Question: What could the diagnosis suggest?
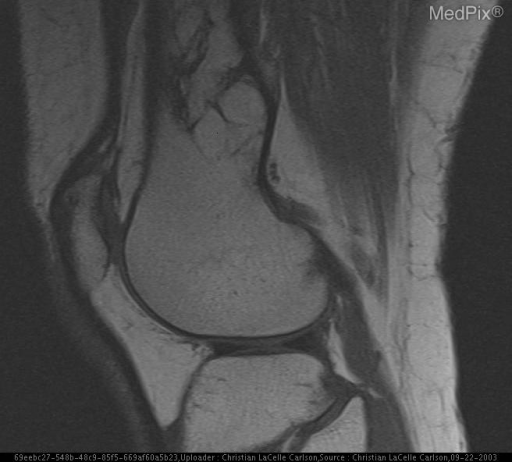
Answer: The possible diagnosis includes Aneurysmal bone cyst, fibrous dysplasia, simple bone cyst, enchondroma, and bone infarct..